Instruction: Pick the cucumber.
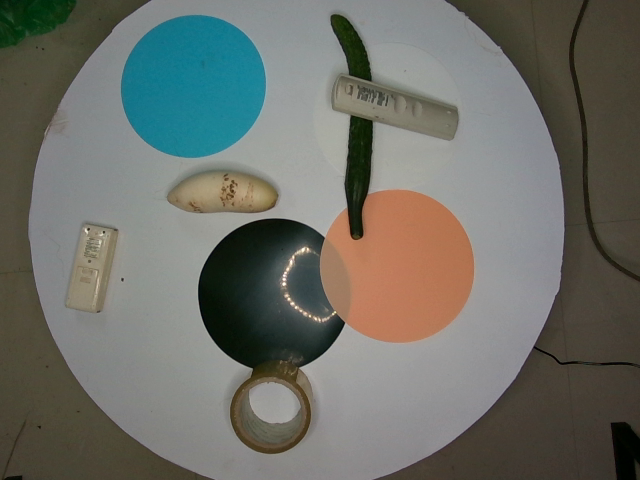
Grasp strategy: vertical